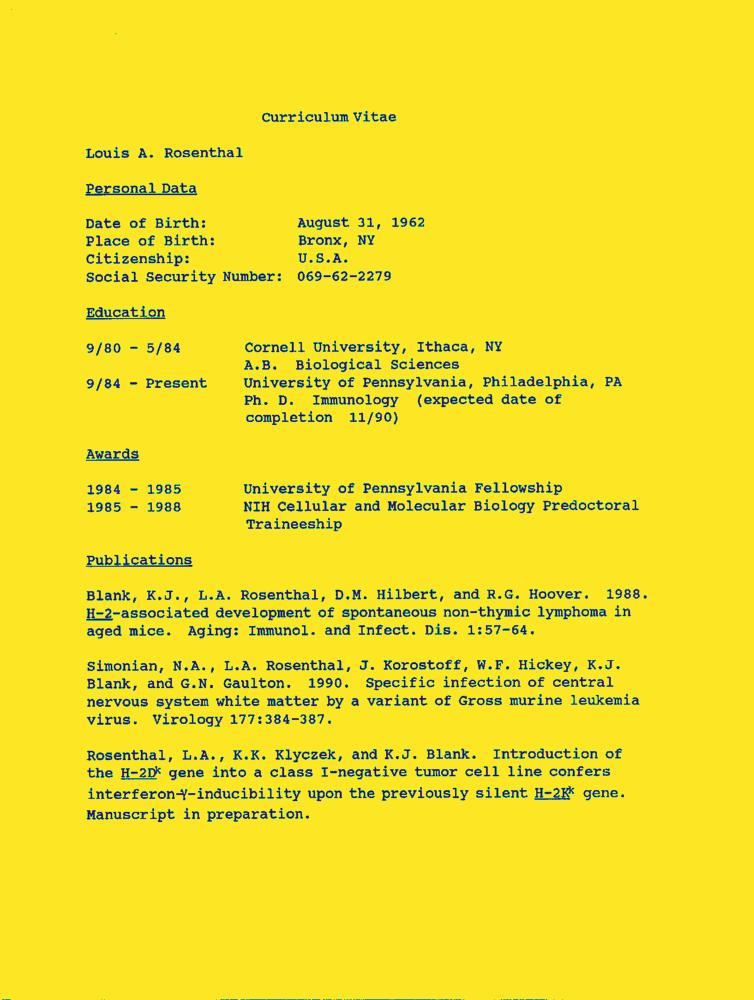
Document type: Resume-Doc